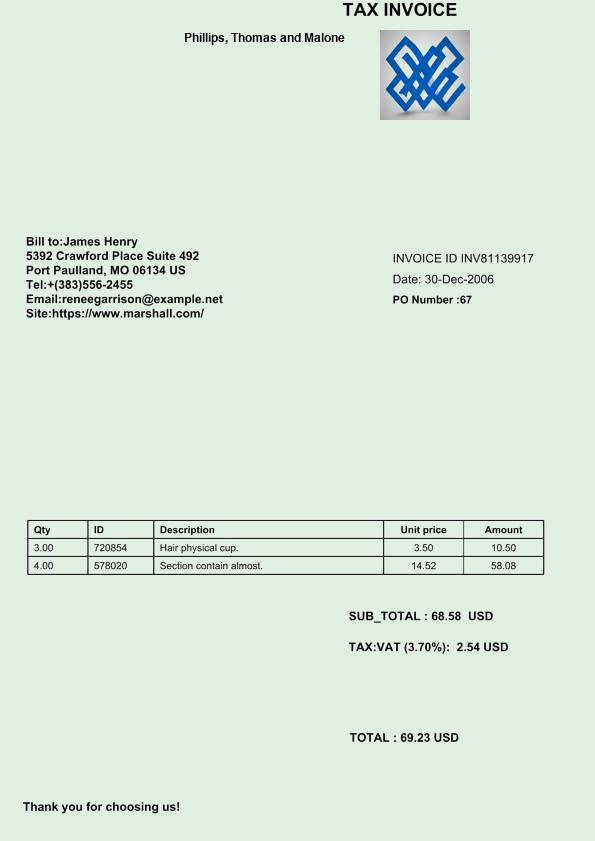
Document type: Invoice